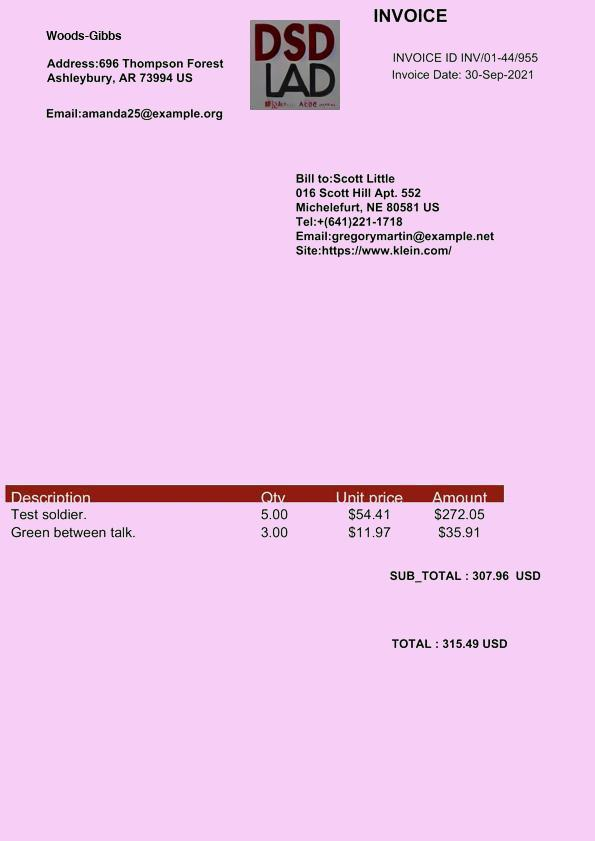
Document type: Invoice